Question: In what way does the history help explain the case?
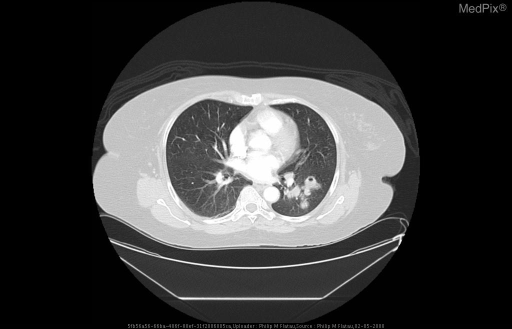
Answer: The patient's history of A 53-year-old woman presents to the ED with a three month history of a chronic dry cough, malaise, and increasing dyspnea on exertion.  Significant medical history included a positive PPD in 1985 which was treated with 1 year of Isoniazid.  Other medical history included hypertension and type II diabetes mellitus.  She had immigrated to the United States from the Phillipines two decades ago. She denied any history of smoking or alcohol use.  She had also visited the Philippines several months ago. is key in understanding the case.